Question: Talk about the condition:
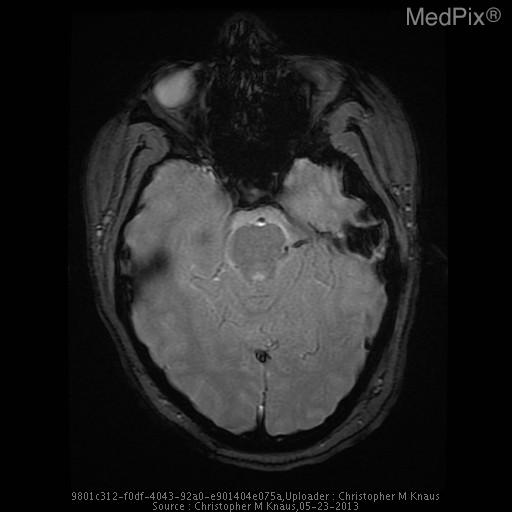
Answer: The disease is discussed as: Venous sinus thrombosis is caused by thrombus formation in the dural venous sinuses or cerebral veins.  It is an uncommon disorder (2-7 per million) which can have serious complications.  Causal factors include local (regional infection, trauma, neoplasm) and systemic (dehydration, hypercoagulable states, pregnancy, oral contraceptives).  Clinical presentation includes headache, neurologic deficits or seizures.  The superior sagittal sinus is most commonly affected, followed by the transverse and sigmoid sinuses.  Complications include venous infarcts, intracerebral hemorrhage and intracranial hypertension.

On noncontrast CT, the thombosed sinus is usually hyperdense.  This is nonspecific as dehydrated patients, adjacent subdural or subarachnoid hemorrhage or elevated hematocrit can cause increased sinus attenuation.  On contrast enhanced CT, the empty delta sign is a central defect from thrombus surrounded by contrast enhanced blood.  On MRI, absence of a flow void or abnormal signal within the sinus is seen.

MR venography with two-dimensional time-of-flight is used due to high sensitivity for slow flow compared to 3D TOF.  Contrast enhanced MRV improves visualization of small vessels.  CT venography is a rapid and accurate method for evaluating the venous sinuses.  Disadvantages include ionizing radiation exposure and need for iodinated contrast material.